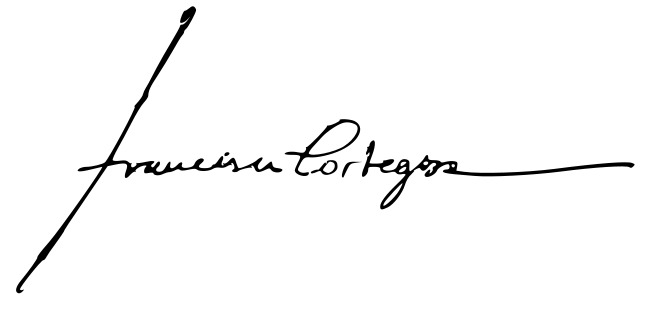
Signature of: francisco cortegoso